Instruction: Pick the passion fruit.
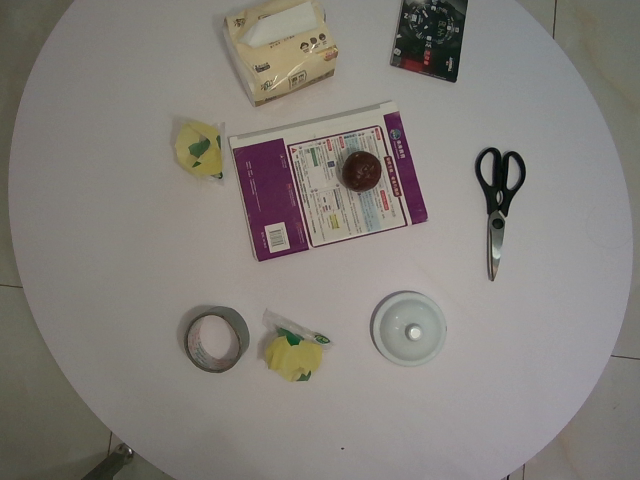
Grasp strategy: vertical